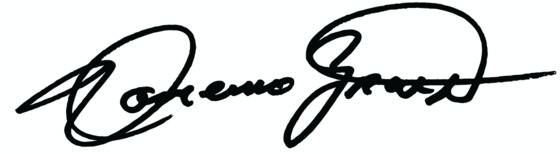
Signature of: domenico grasso